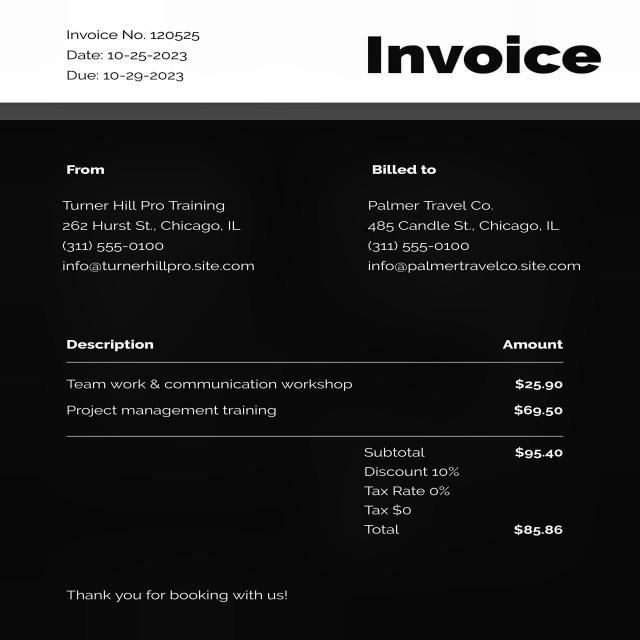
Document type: Invoice